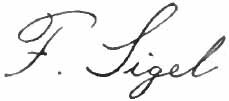
Signature of: franz sigel